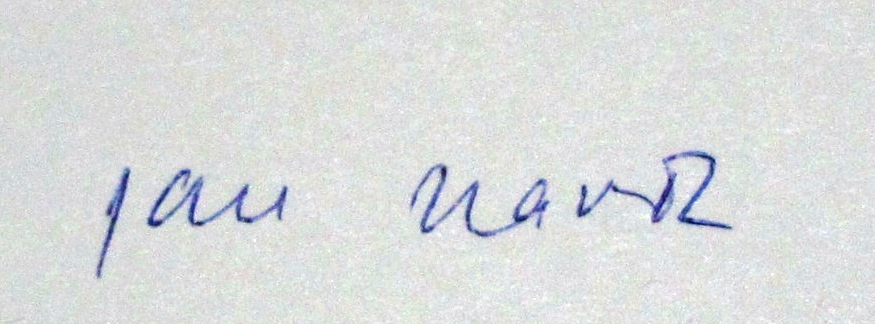
Signature of: jan hartl